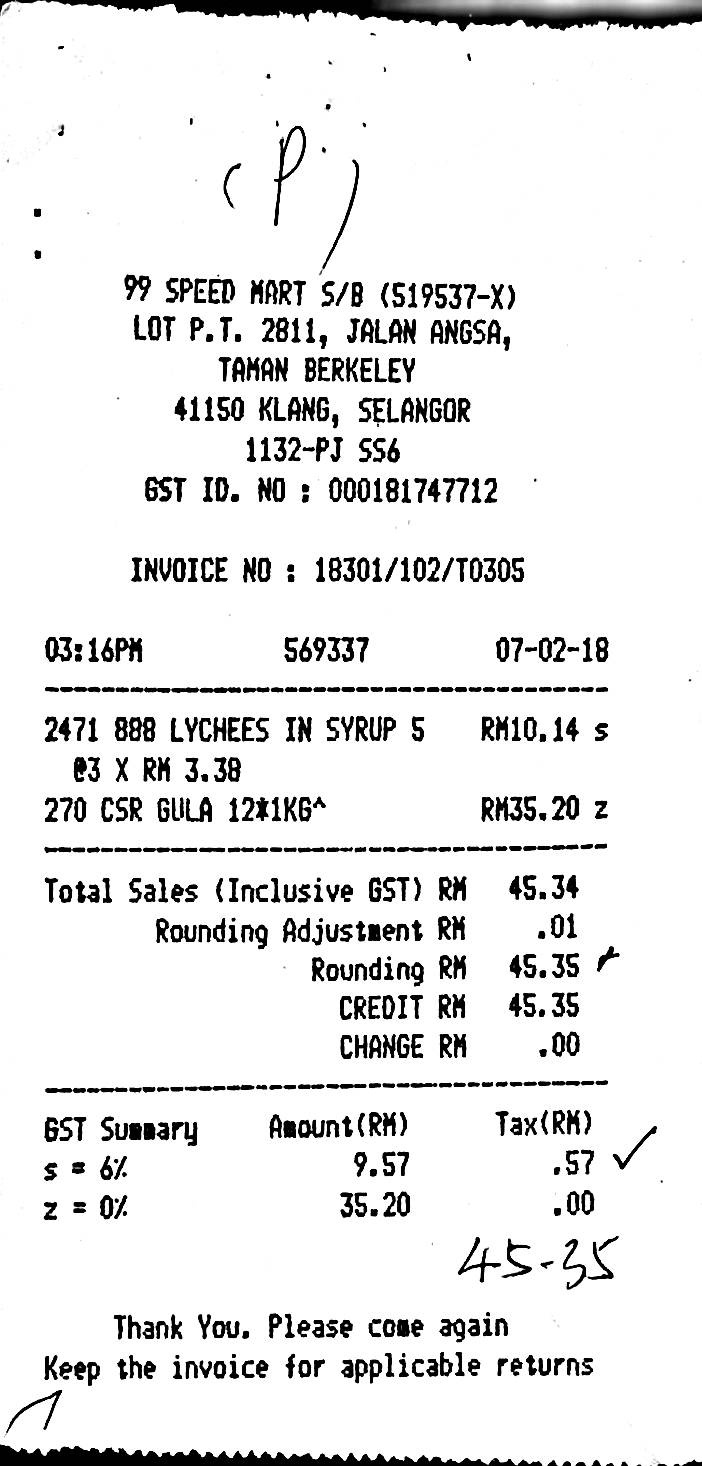
99 SPEED MART S/B (519537-X)
LOT P.T. 2811, JALAN ANGSA,
TAMAN BERKELEY
41150 KLANG, SELANGOR
1132-PK SS6
GST ID. : 000181747712
INVOICE NO : 18301/102/T0305
03:16PM
569337
07-02-18
2471 888 LYCHEES IN SYRUP 5
RM10.14
S
@3 X RM 3.38
270 CSR GULA 12*1KG^
RM35.20
Z
TOTAL SALES (INCLUSIVE GST) RM
45.34
ROUNDING ADJUSTMENT RM
.01
ROUNDING RM
45.35
CREDIT RM
45.35
CHANGE RM
.00
GST SUMMARY
S = 6%
Z= 0%
AMOUNT (RM)
9.57
35.20
TAX(RM)
.57
.00
THANK YOU. PLEASE COME AGAIN
KEEP THE INVOICE FOR APPLICABLE RETURNS